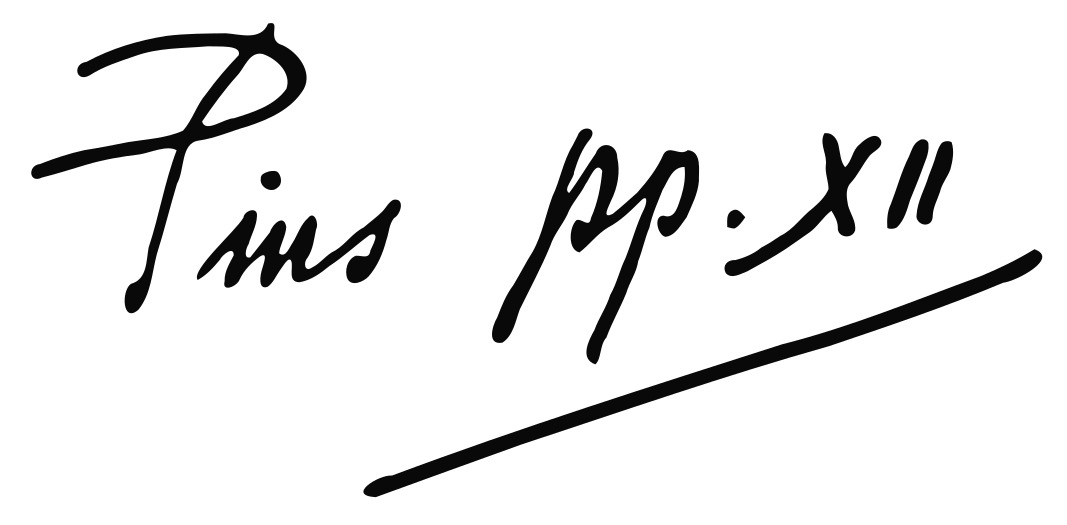
Signature of: pius xii